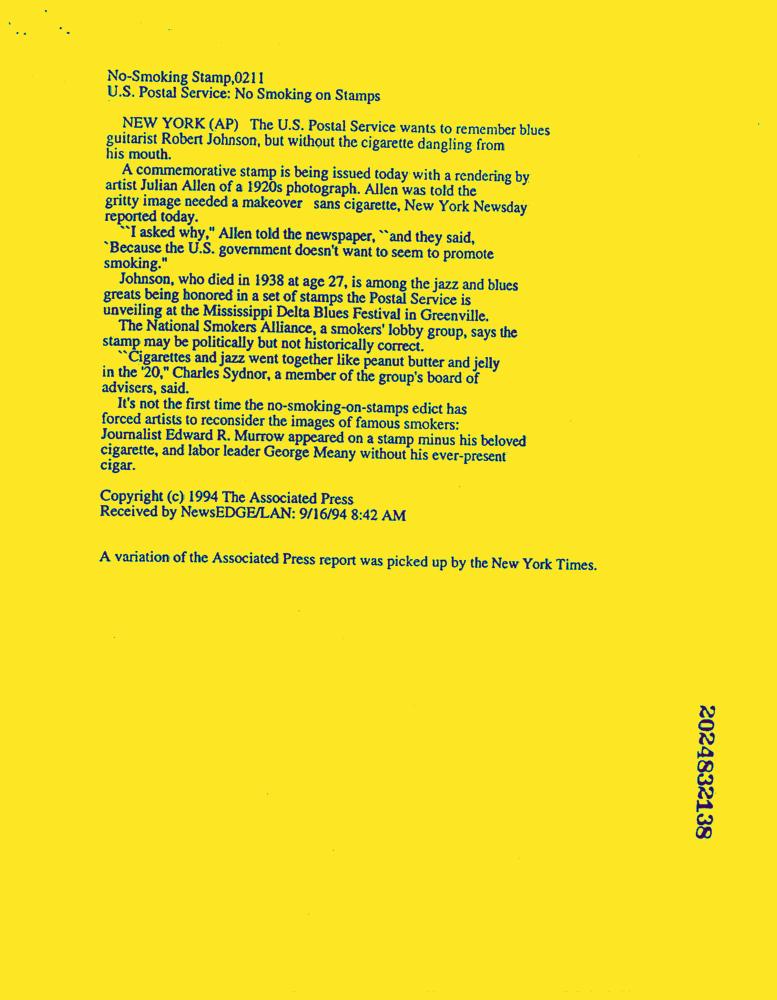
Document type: News-Article